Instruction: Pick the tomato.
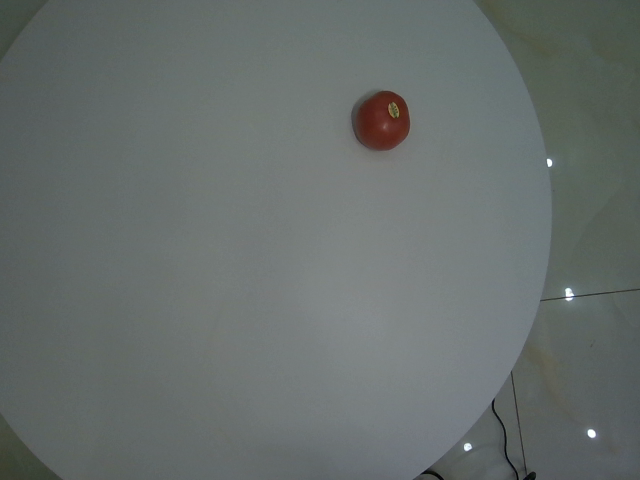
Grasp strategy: vertical